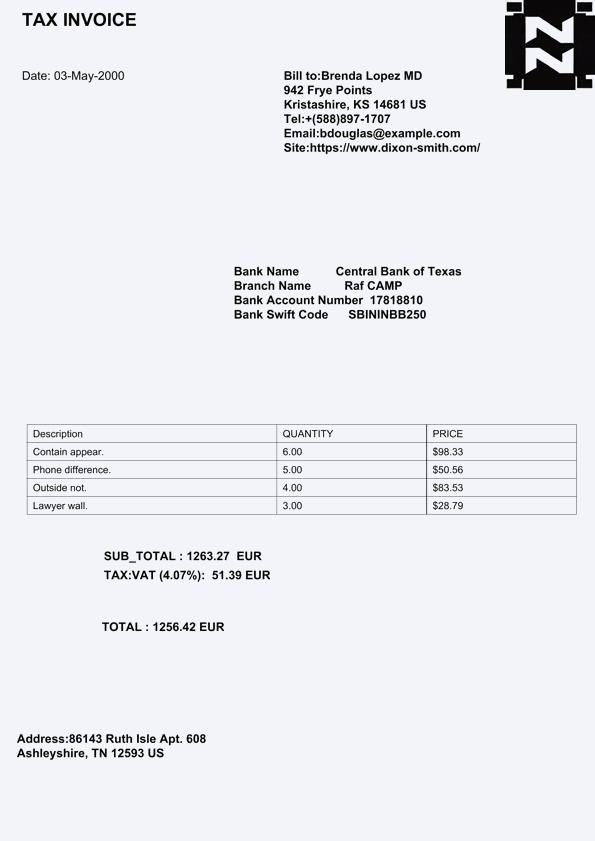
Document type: Invoice